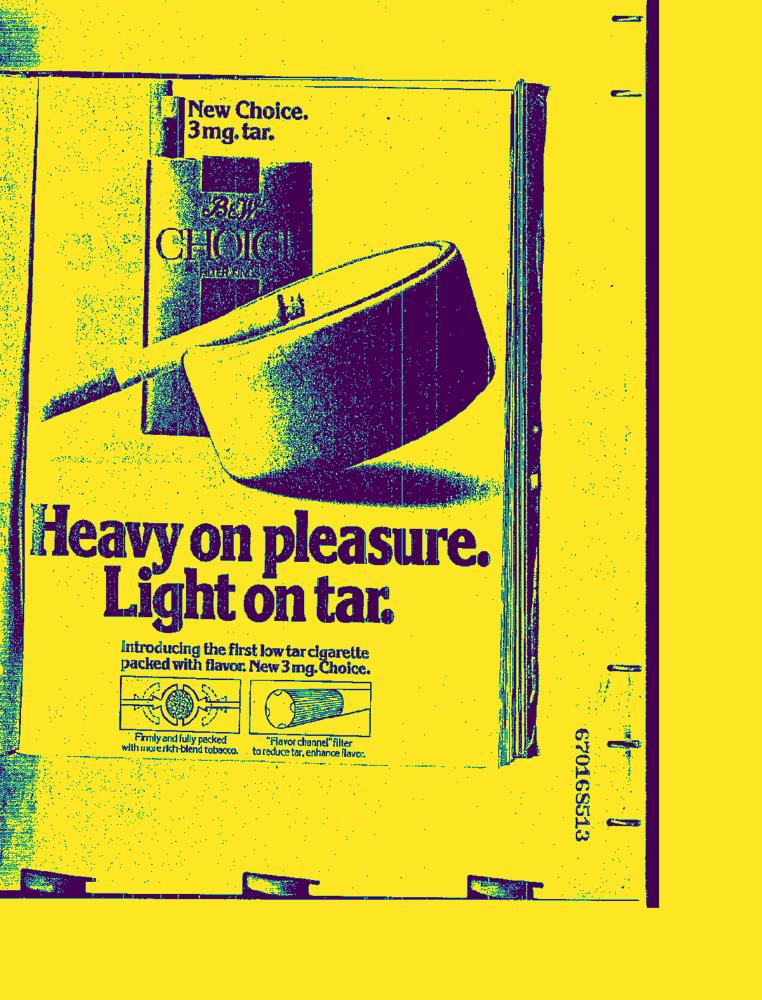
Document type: AD